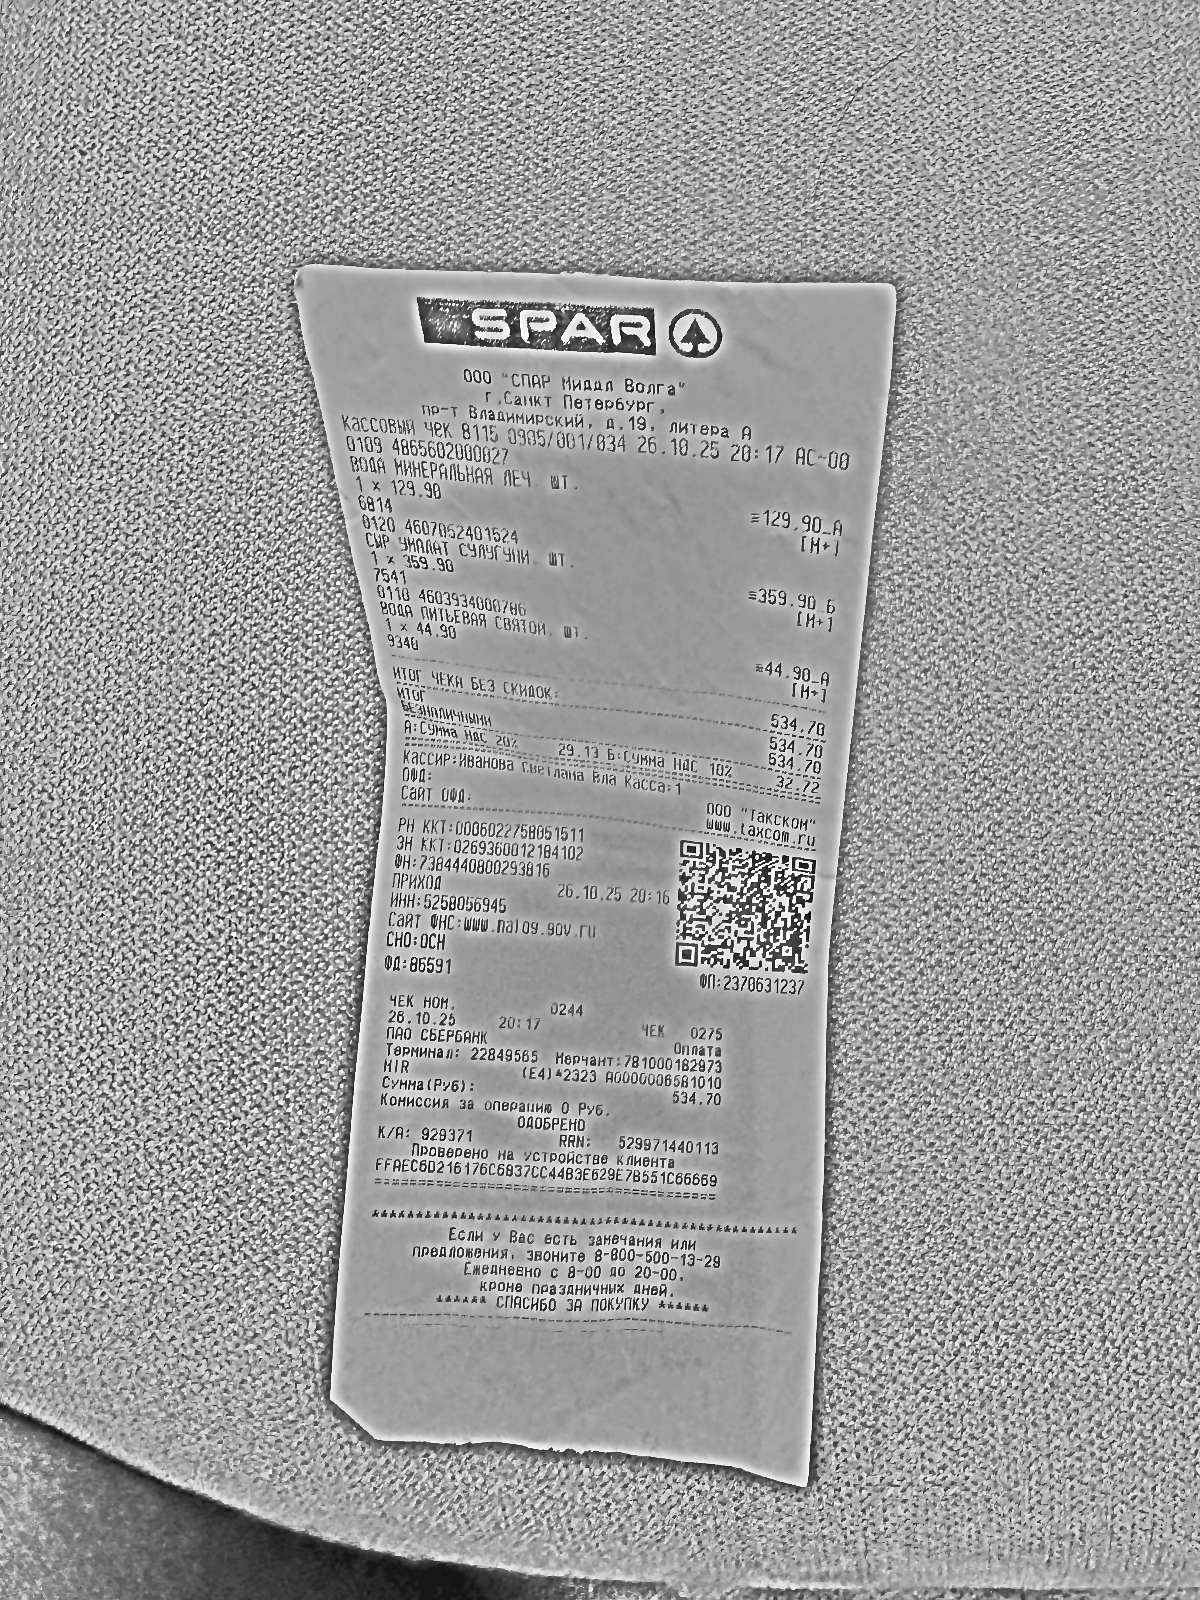
Продавец: ООО "СПАР Миддл Волга"
ИНН: 5258056945
Дата: 26.10.2025
Товары: ВОДА МИНЕРАЛЬНАЯ ЛЕЧ. ШТ.; СЫР УМАЛАТ СУЛГУНИ. ШТ.; ВОДА ПИТЬЕВАЯ СВЯТОЙ. ШТ.
Количество: 1; 1; 1
Цена: 129.90; 359.90; 44.90
Сумма: 129.90; 359.90; 44.90
Итого: 534.70